Question: What is the potential diagnosis?
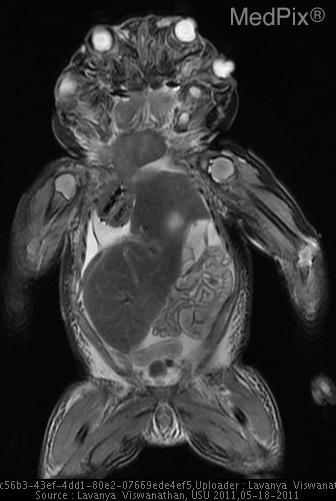
Answer: The possible diagnosis includes Conjoined Twins.